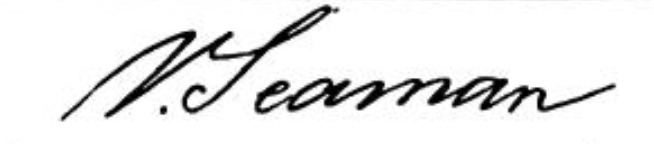
Signature of: valentine seaman